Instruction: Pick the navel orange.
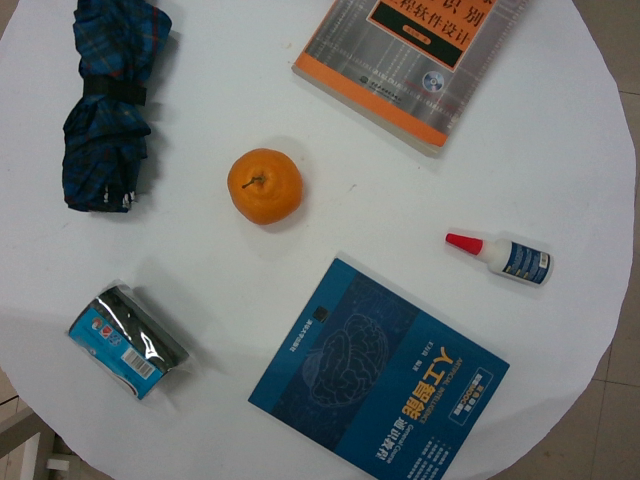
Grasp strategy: vertical